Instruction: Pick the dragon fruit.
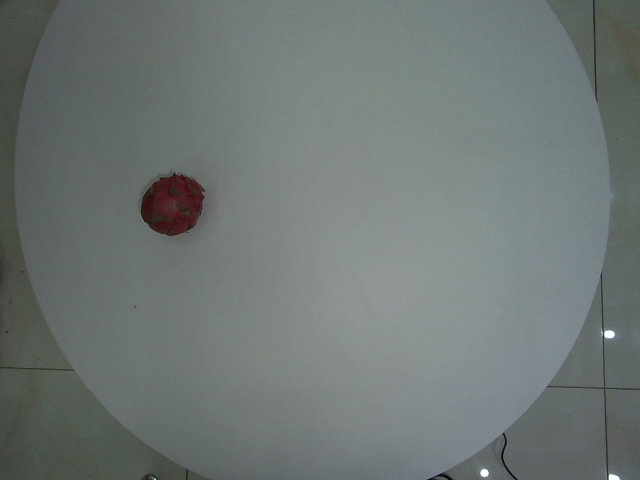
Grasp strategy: vertical